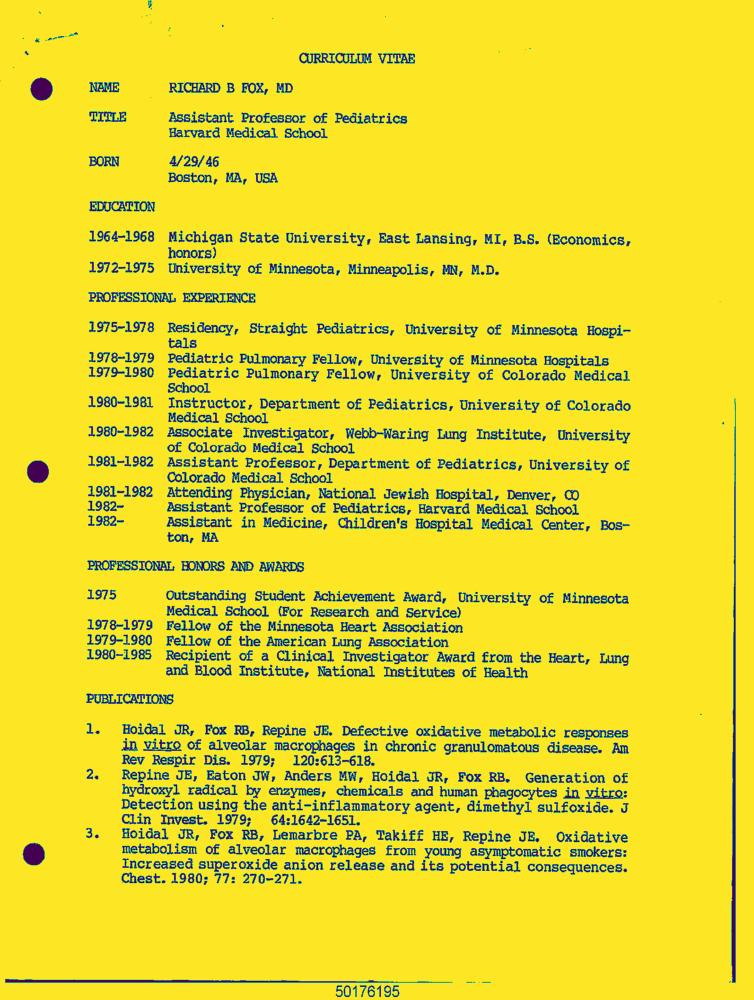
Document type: Resume-Doc